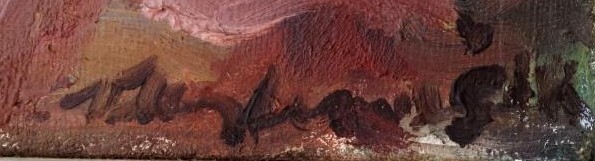
Signature of: vlastimil šik